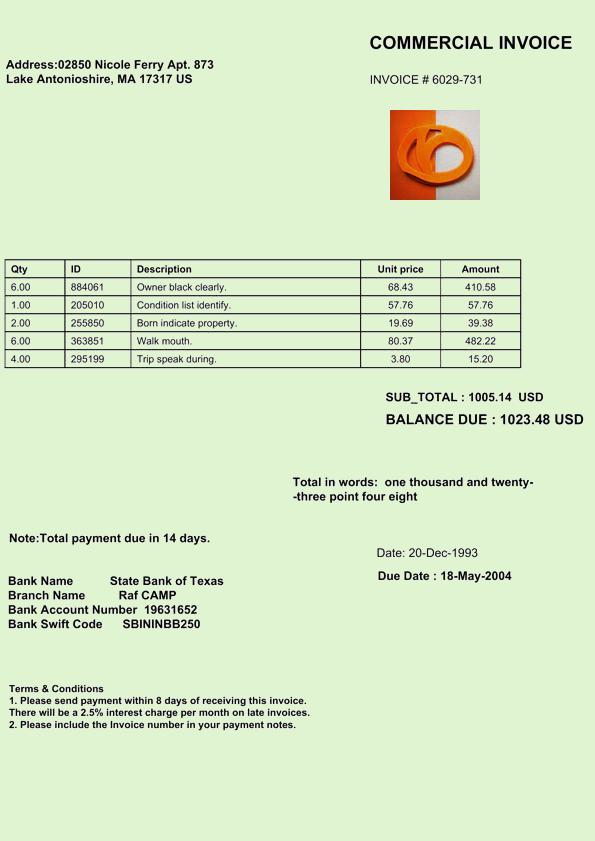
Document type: Invoice